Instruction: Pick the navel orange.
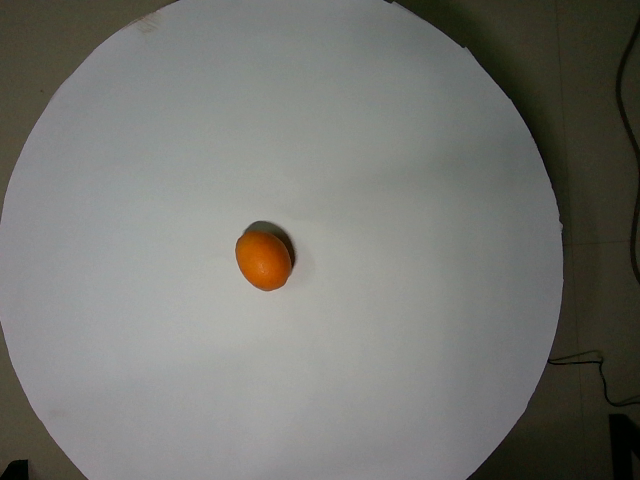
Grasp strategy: vertical